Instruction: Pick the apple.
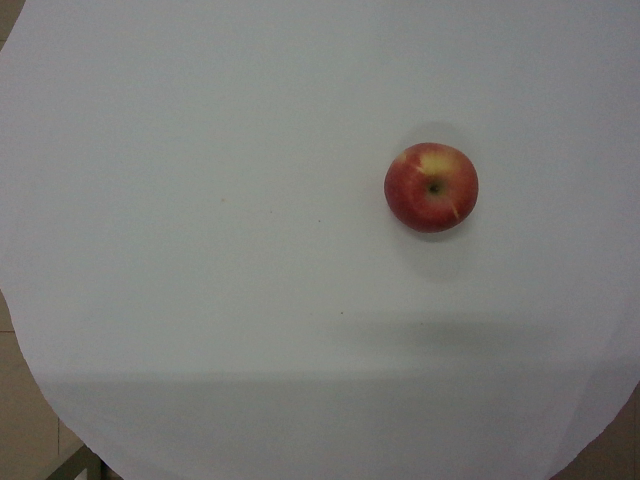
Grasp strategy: vertical